Question: Can you provide the account number mentioned in the document?
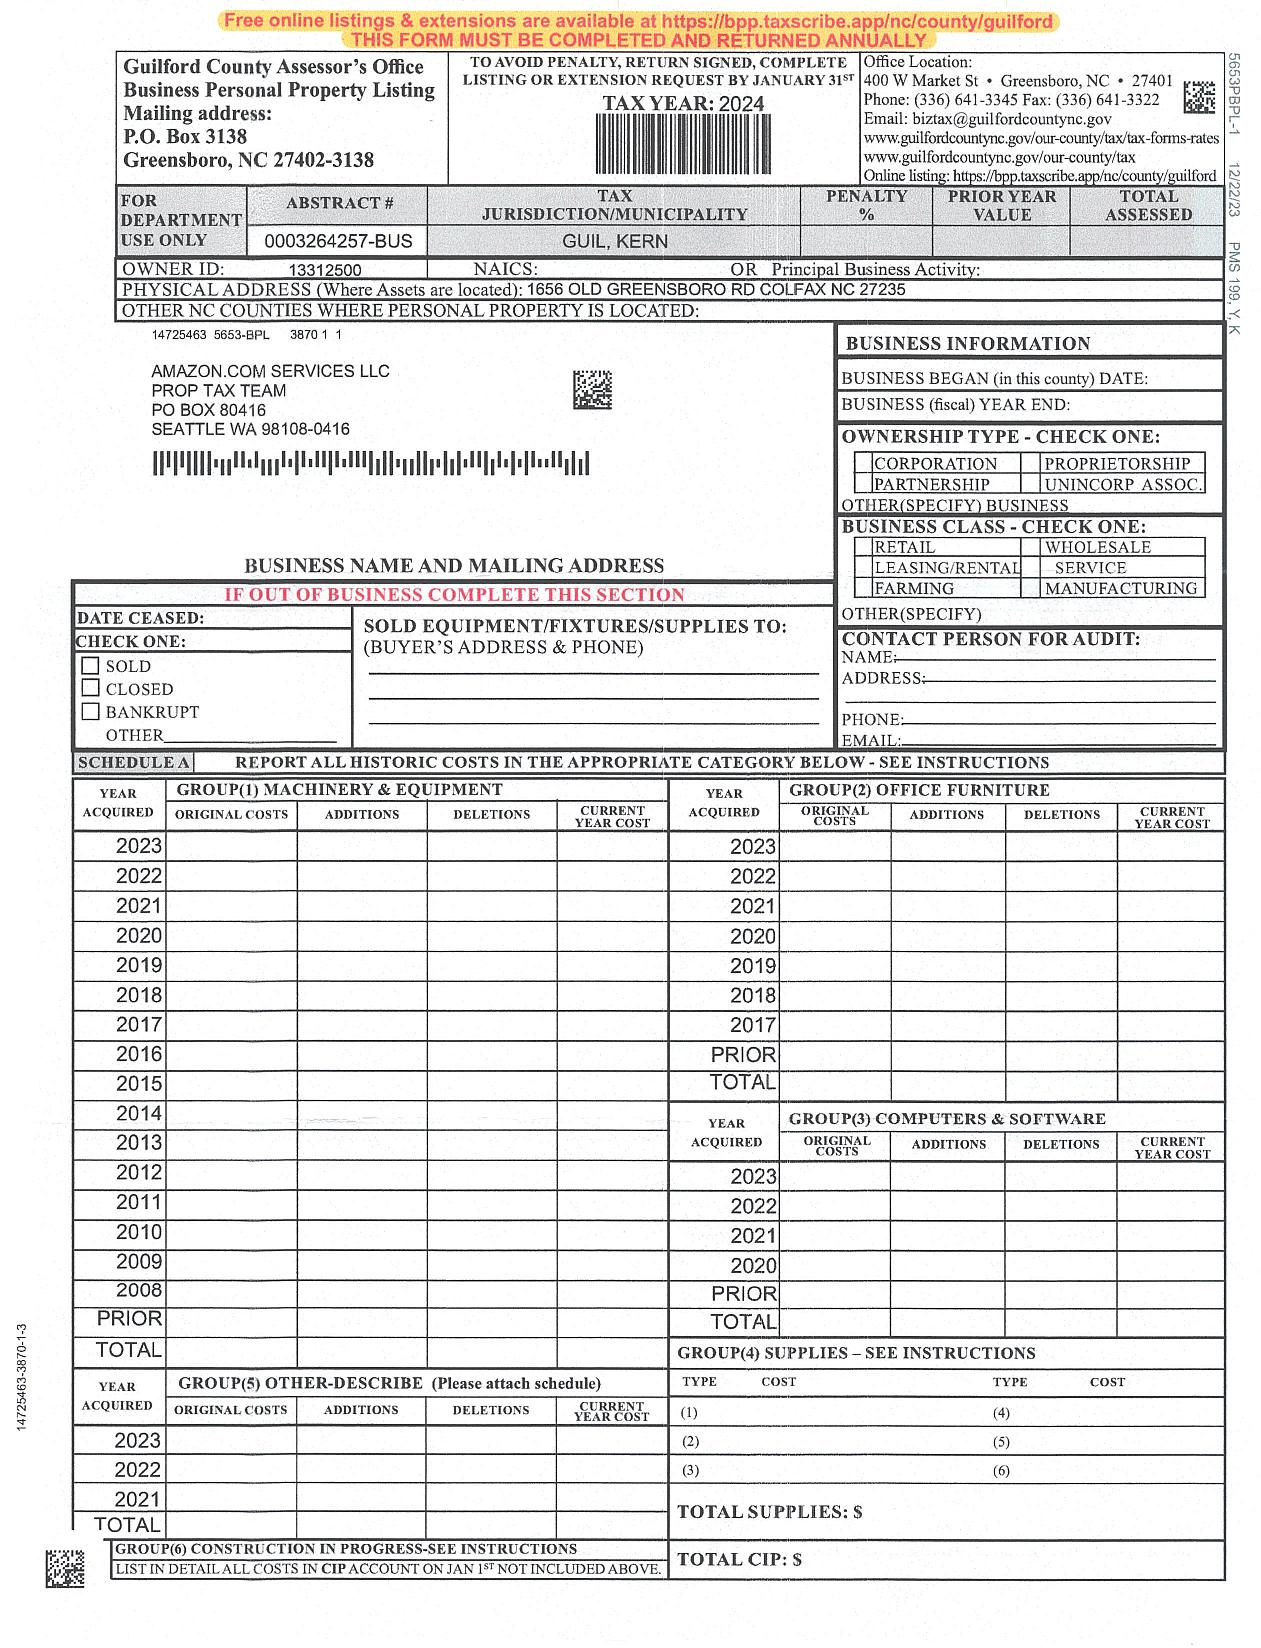
Answer: "0003264257-BUS"